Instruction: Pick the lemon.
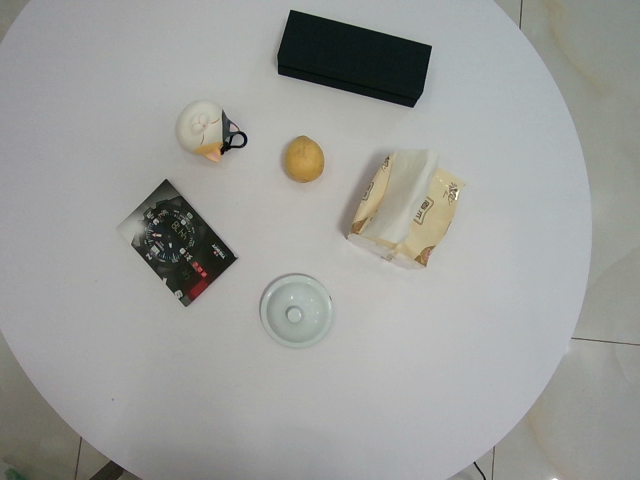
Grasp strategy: vertical